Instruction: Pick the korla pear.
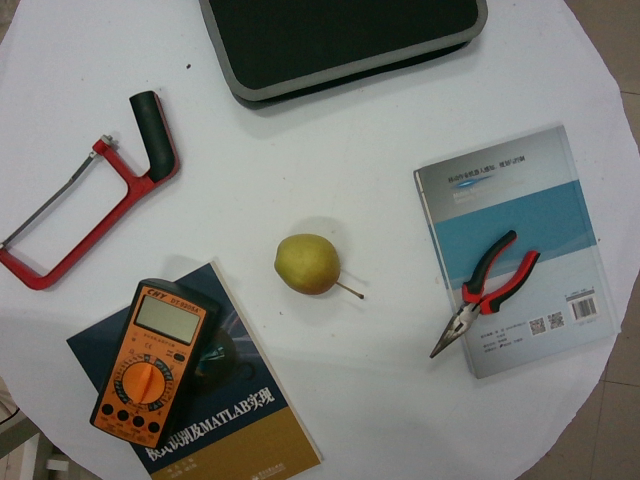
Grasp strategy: vertical